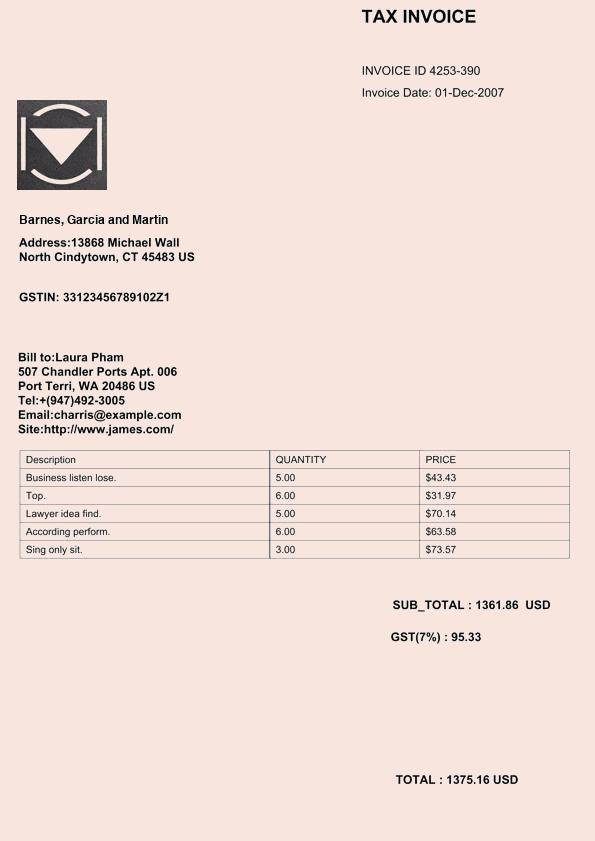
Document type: Invoice